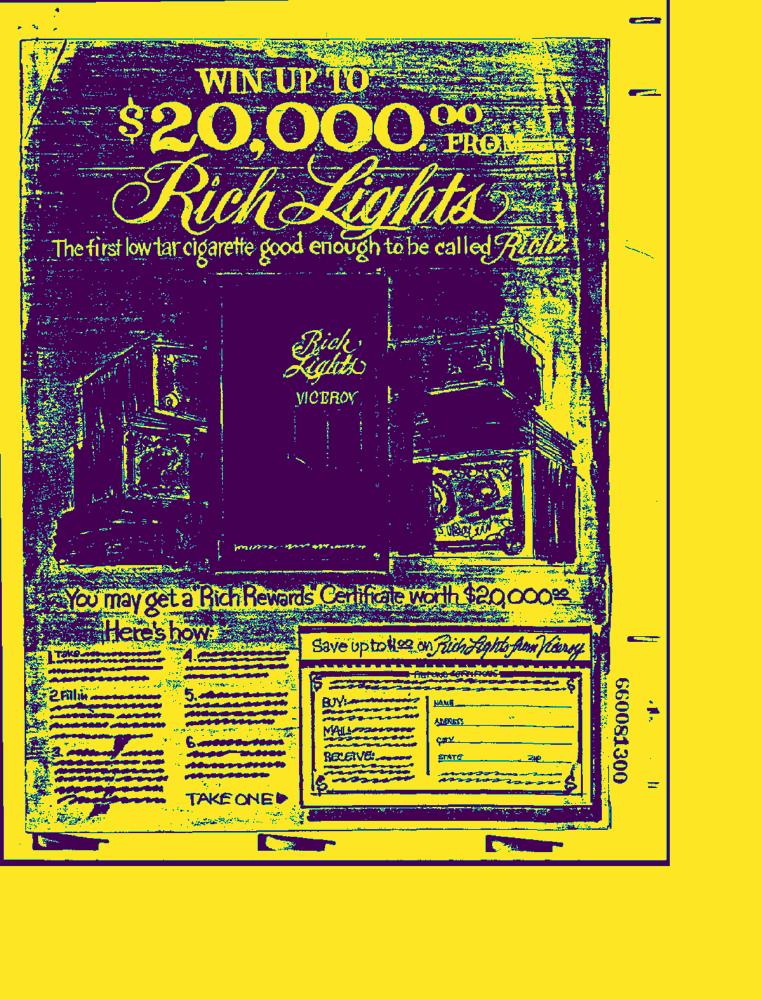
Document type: AD